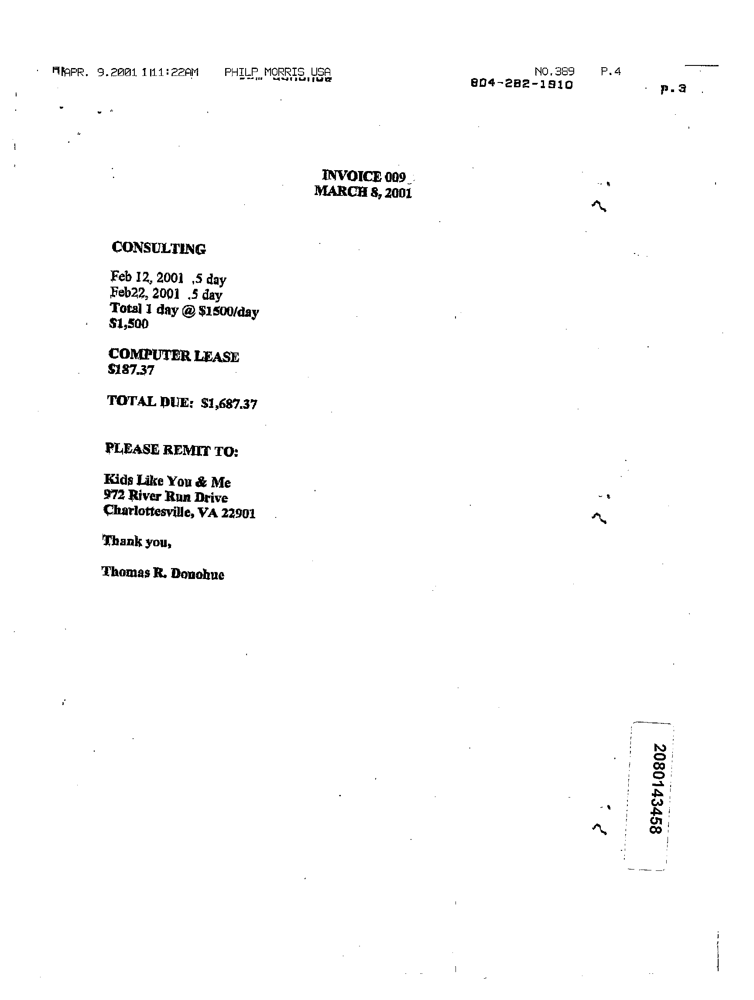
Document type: Invoice